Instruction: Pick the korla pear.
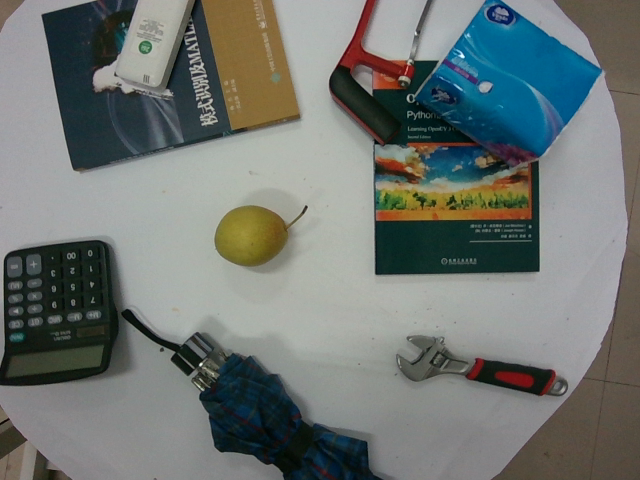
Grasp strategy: vertical